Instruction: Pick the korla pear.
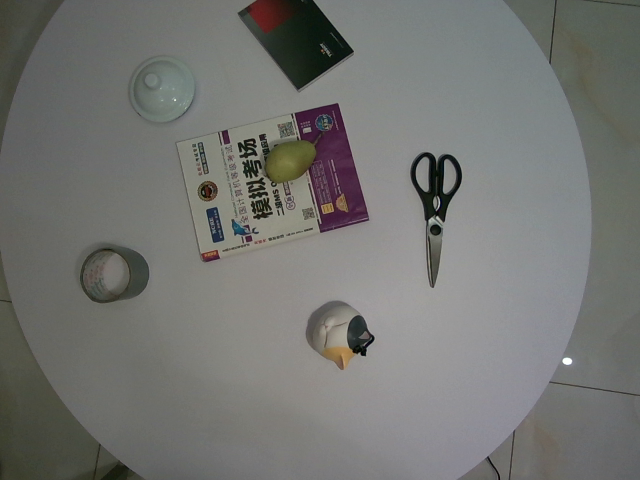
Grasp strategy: vertical